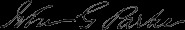
Signature of: john parke